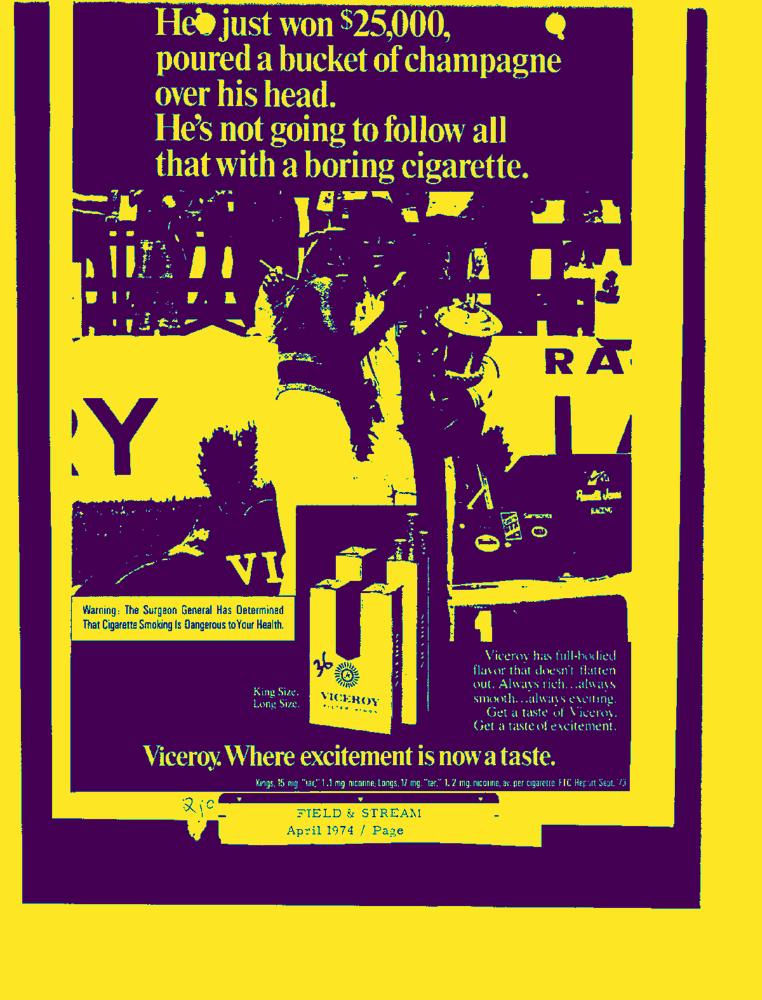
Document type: AD